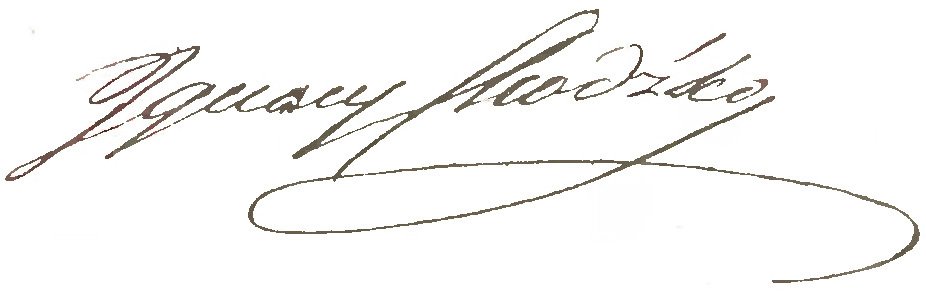
Signature of: ignacy chodźko